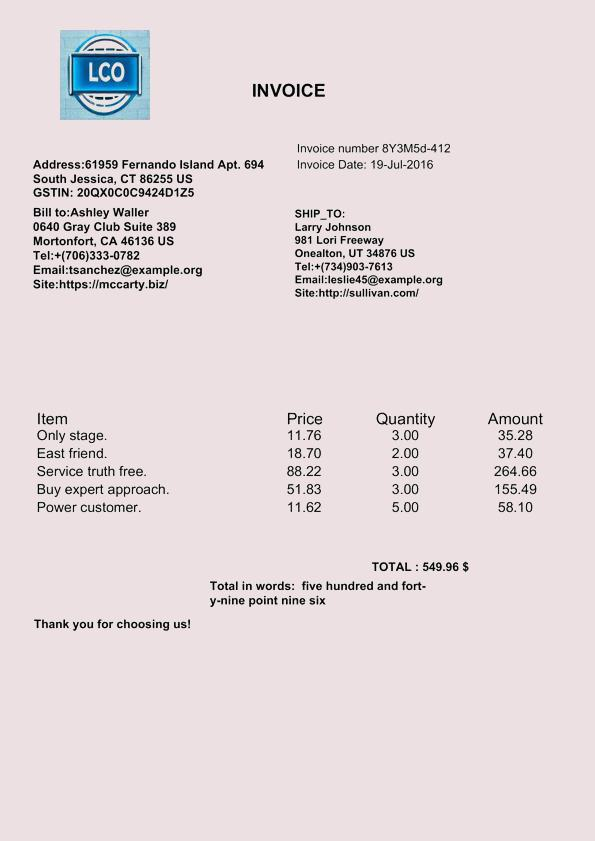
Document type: Invoice